Question: What is the address or location of the property listed in the document?
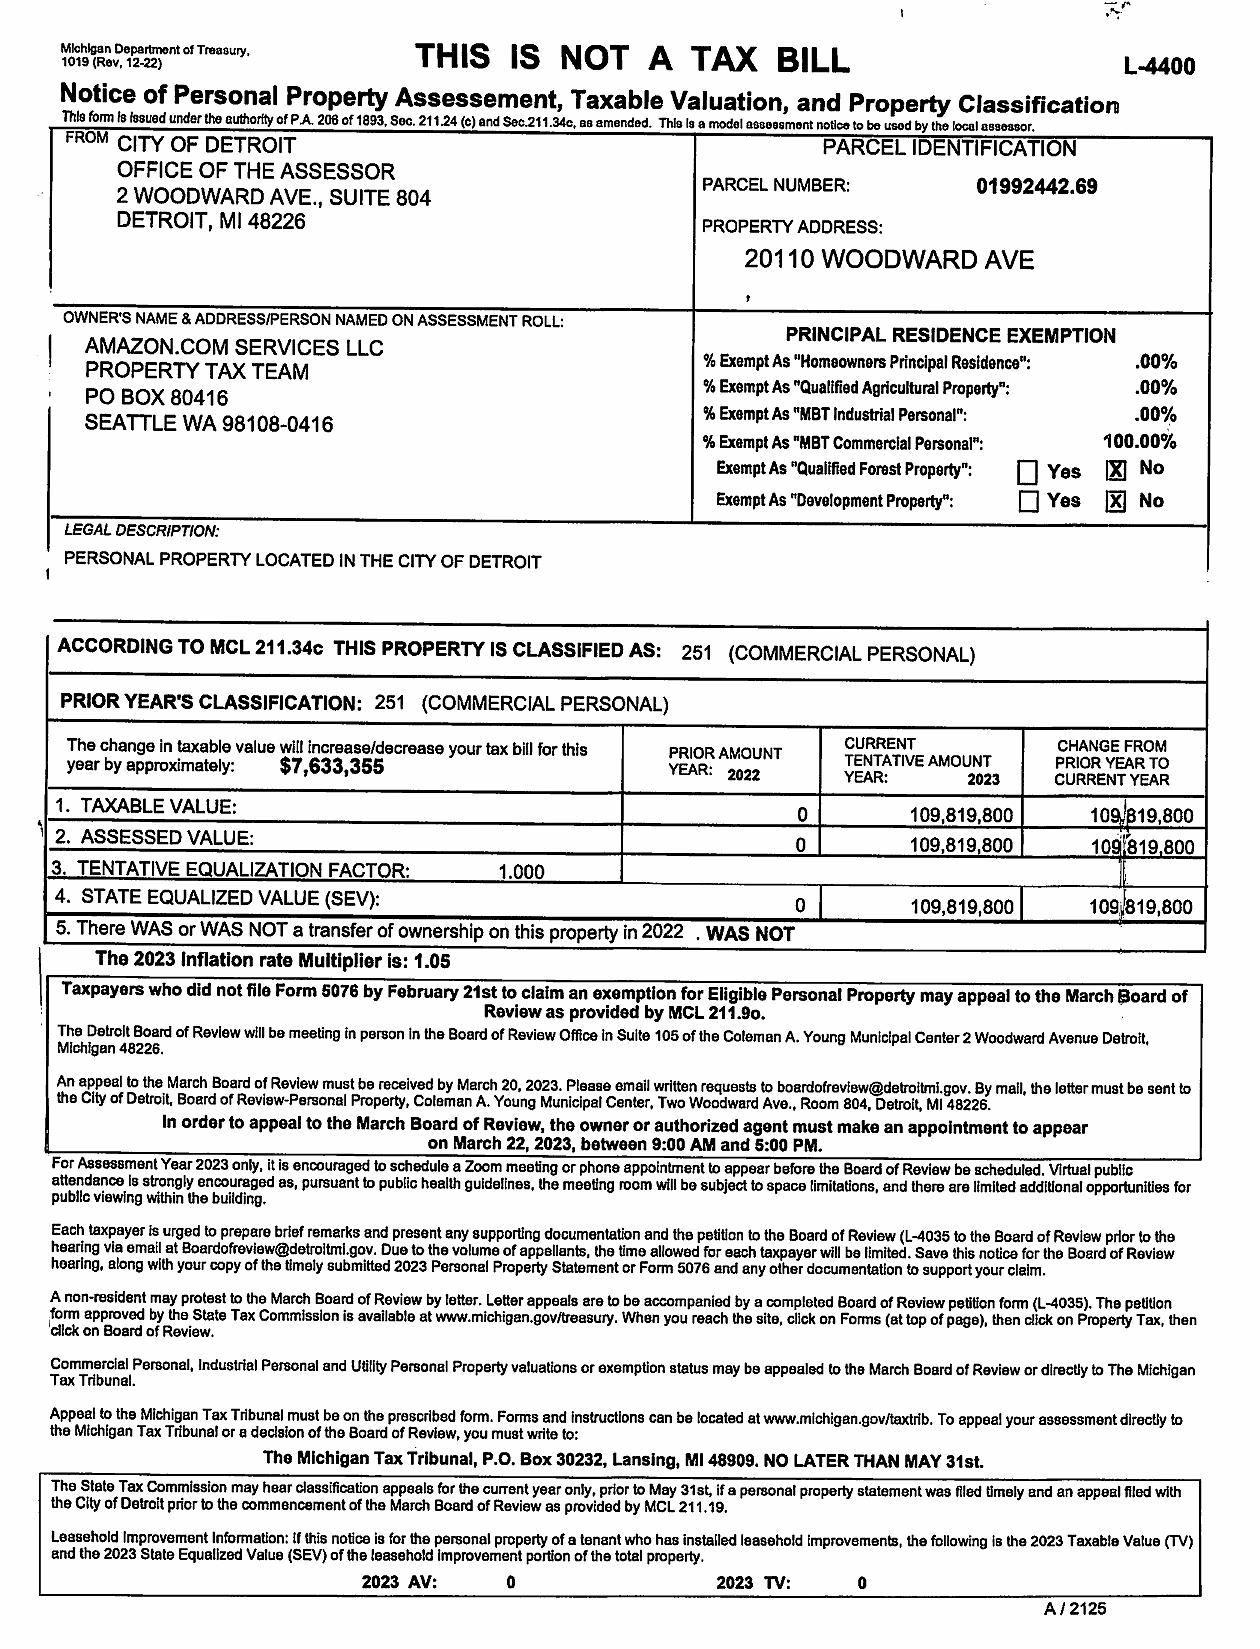
Answer: "20110 WOODWARD AVE"